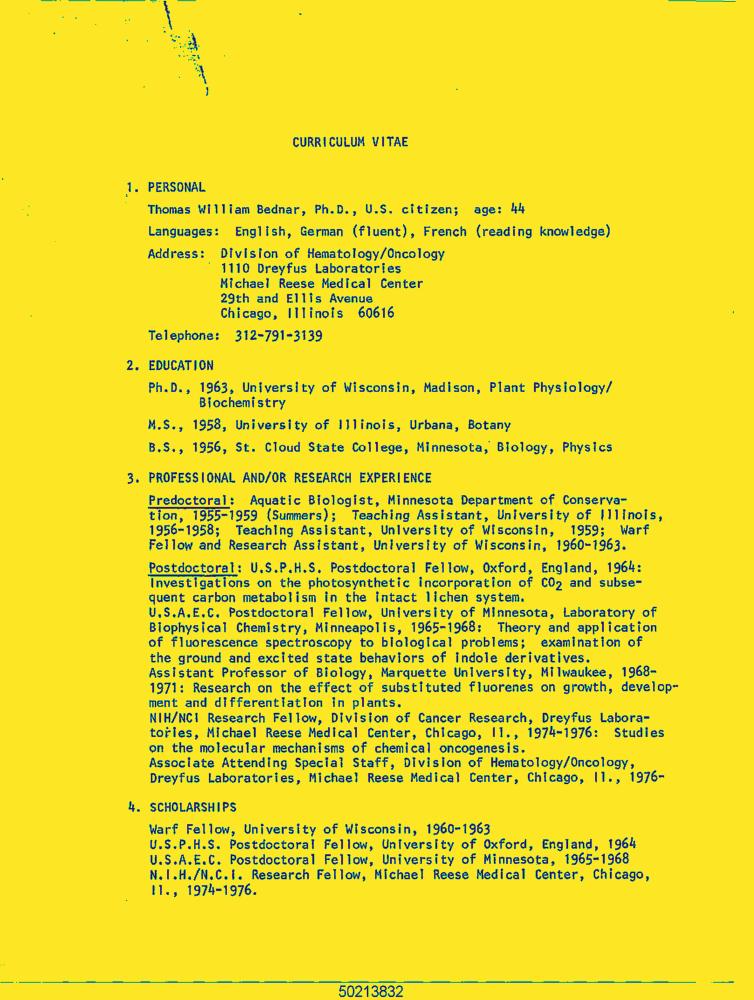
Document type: Resume-Doc